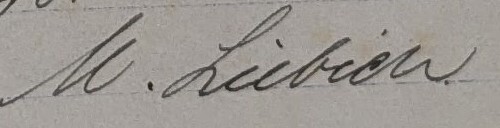
Signature of: q123494347